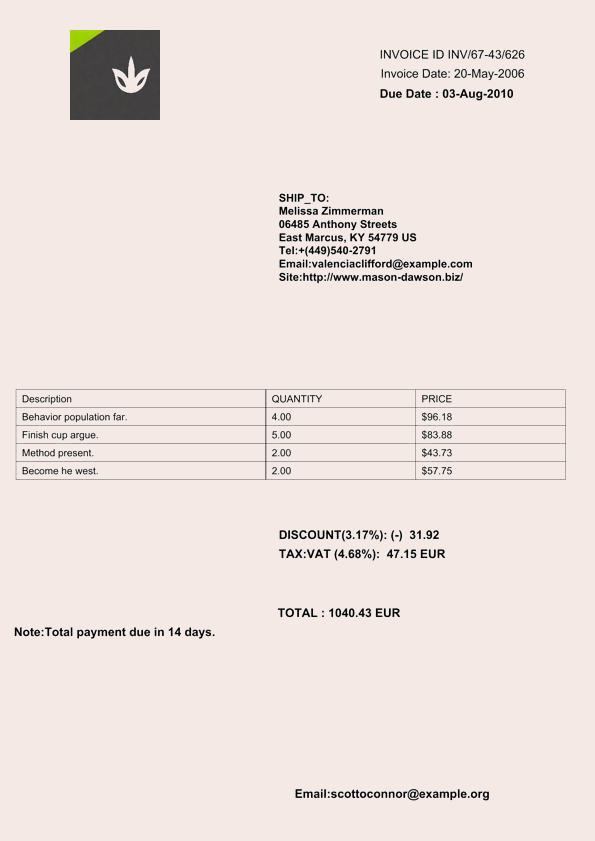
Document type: Invoice